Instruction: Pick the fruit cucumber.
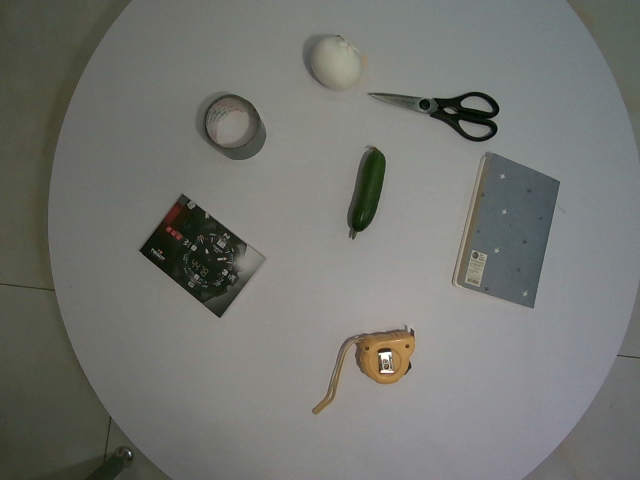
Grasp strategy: vertical